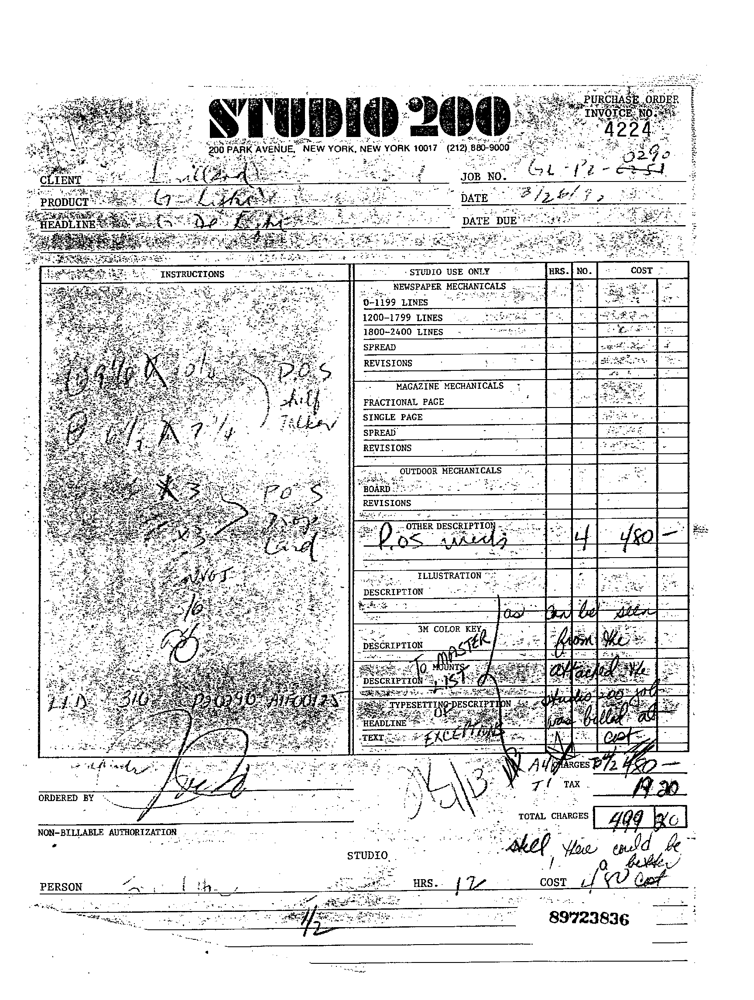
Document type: Invoice